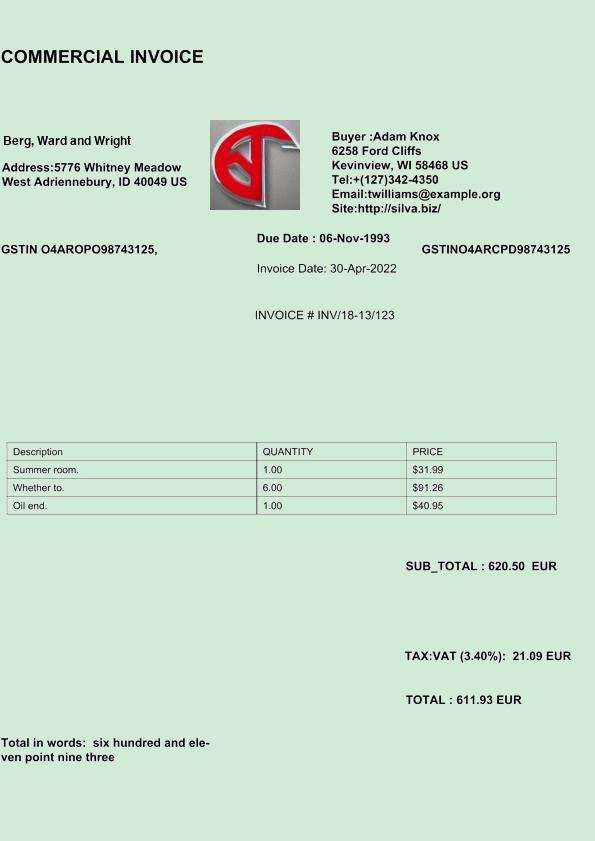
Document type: Invoice